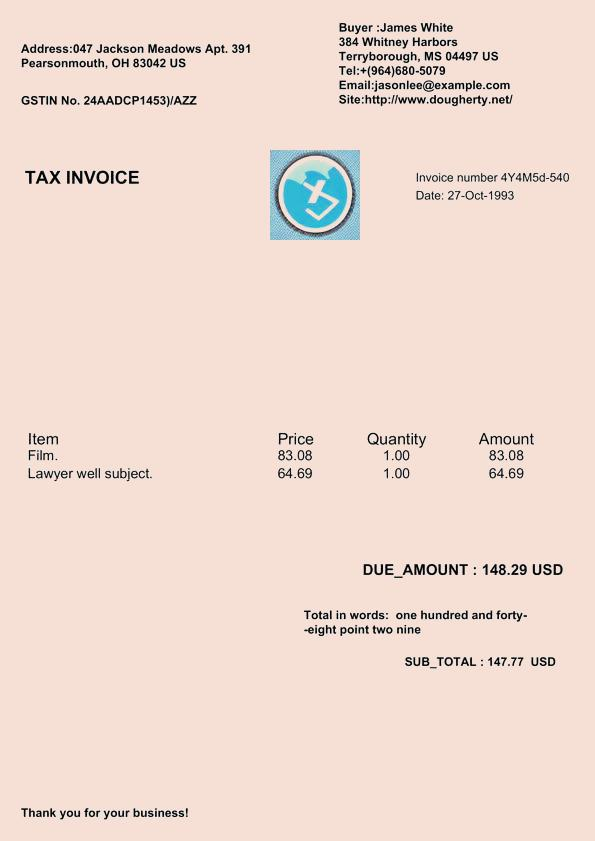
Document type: Invoice